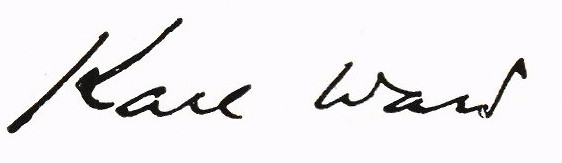
Signature of: karl ward